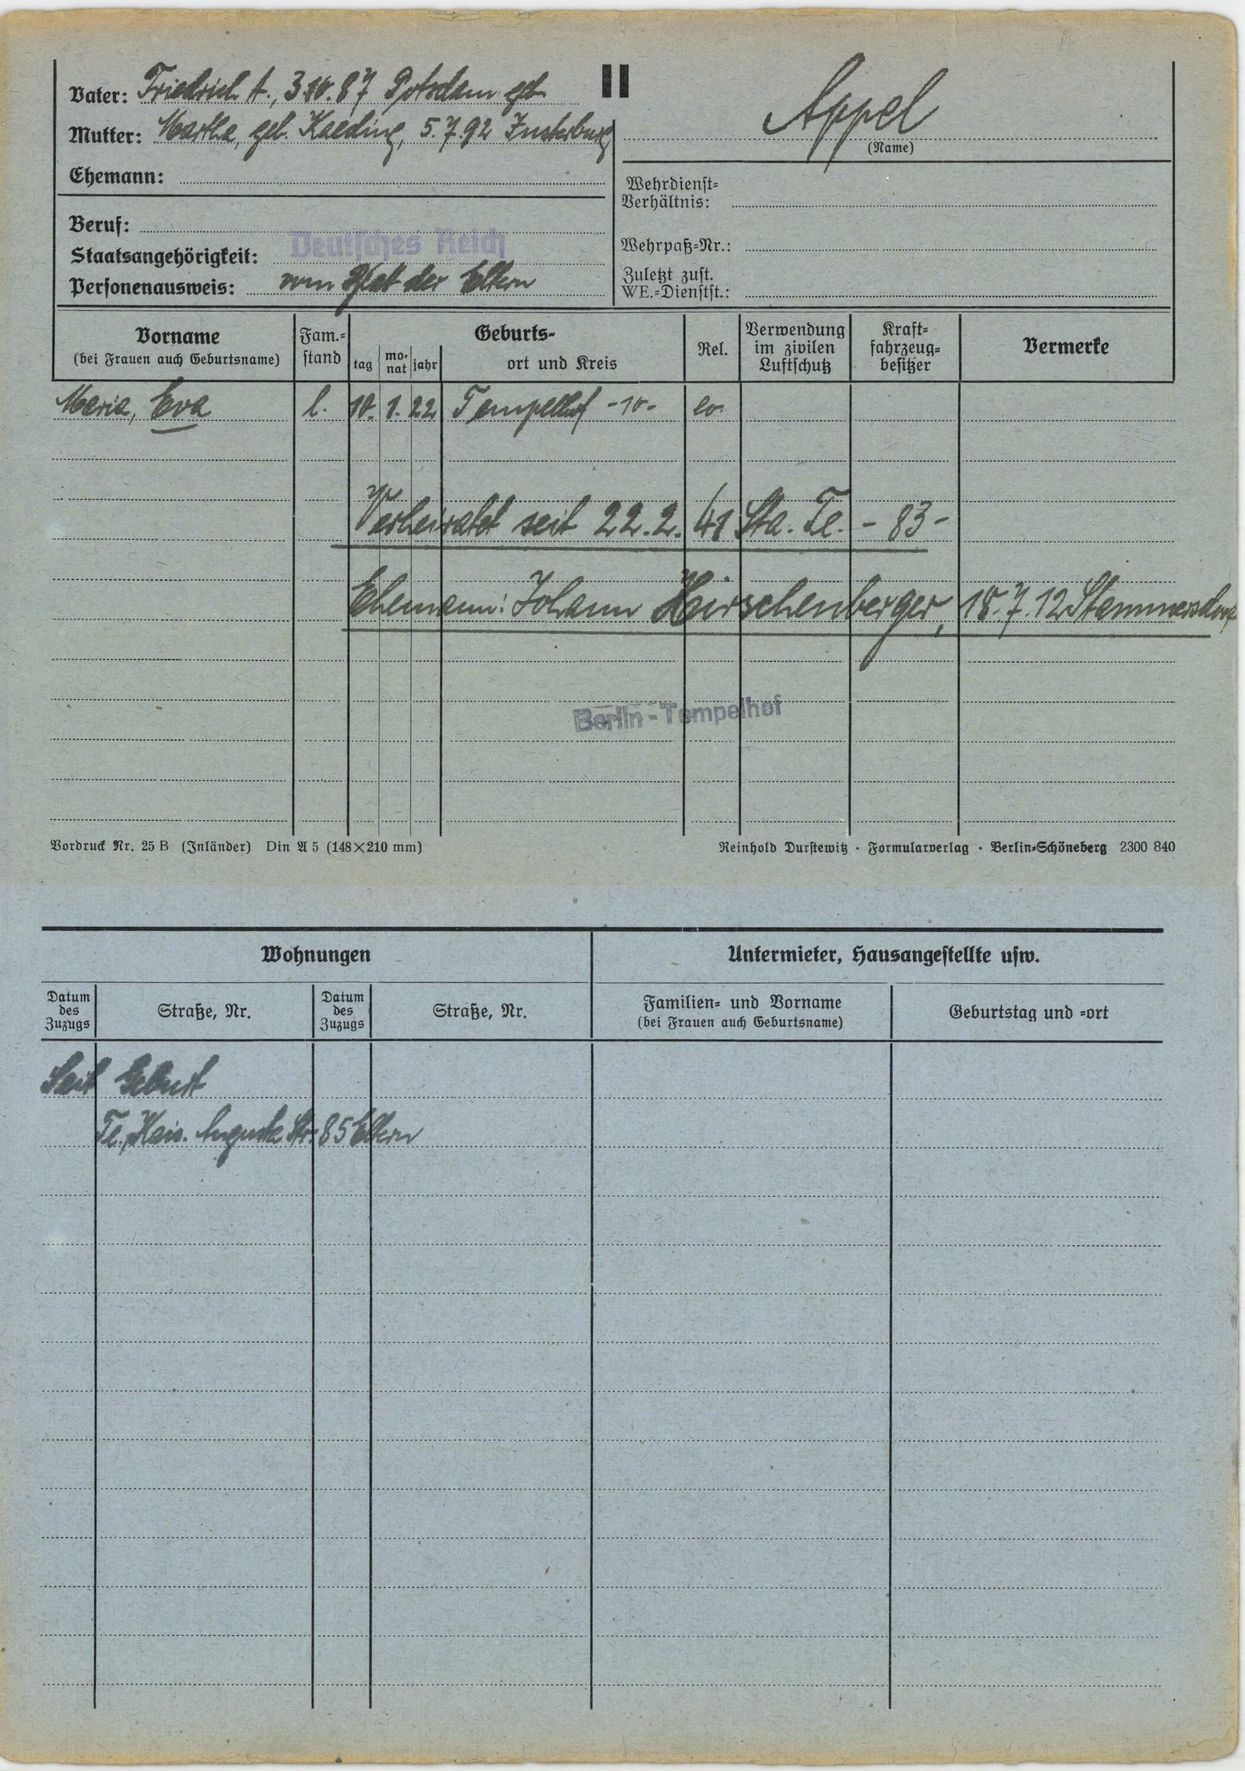
Appel